Question: Which state is mentioned in the document?
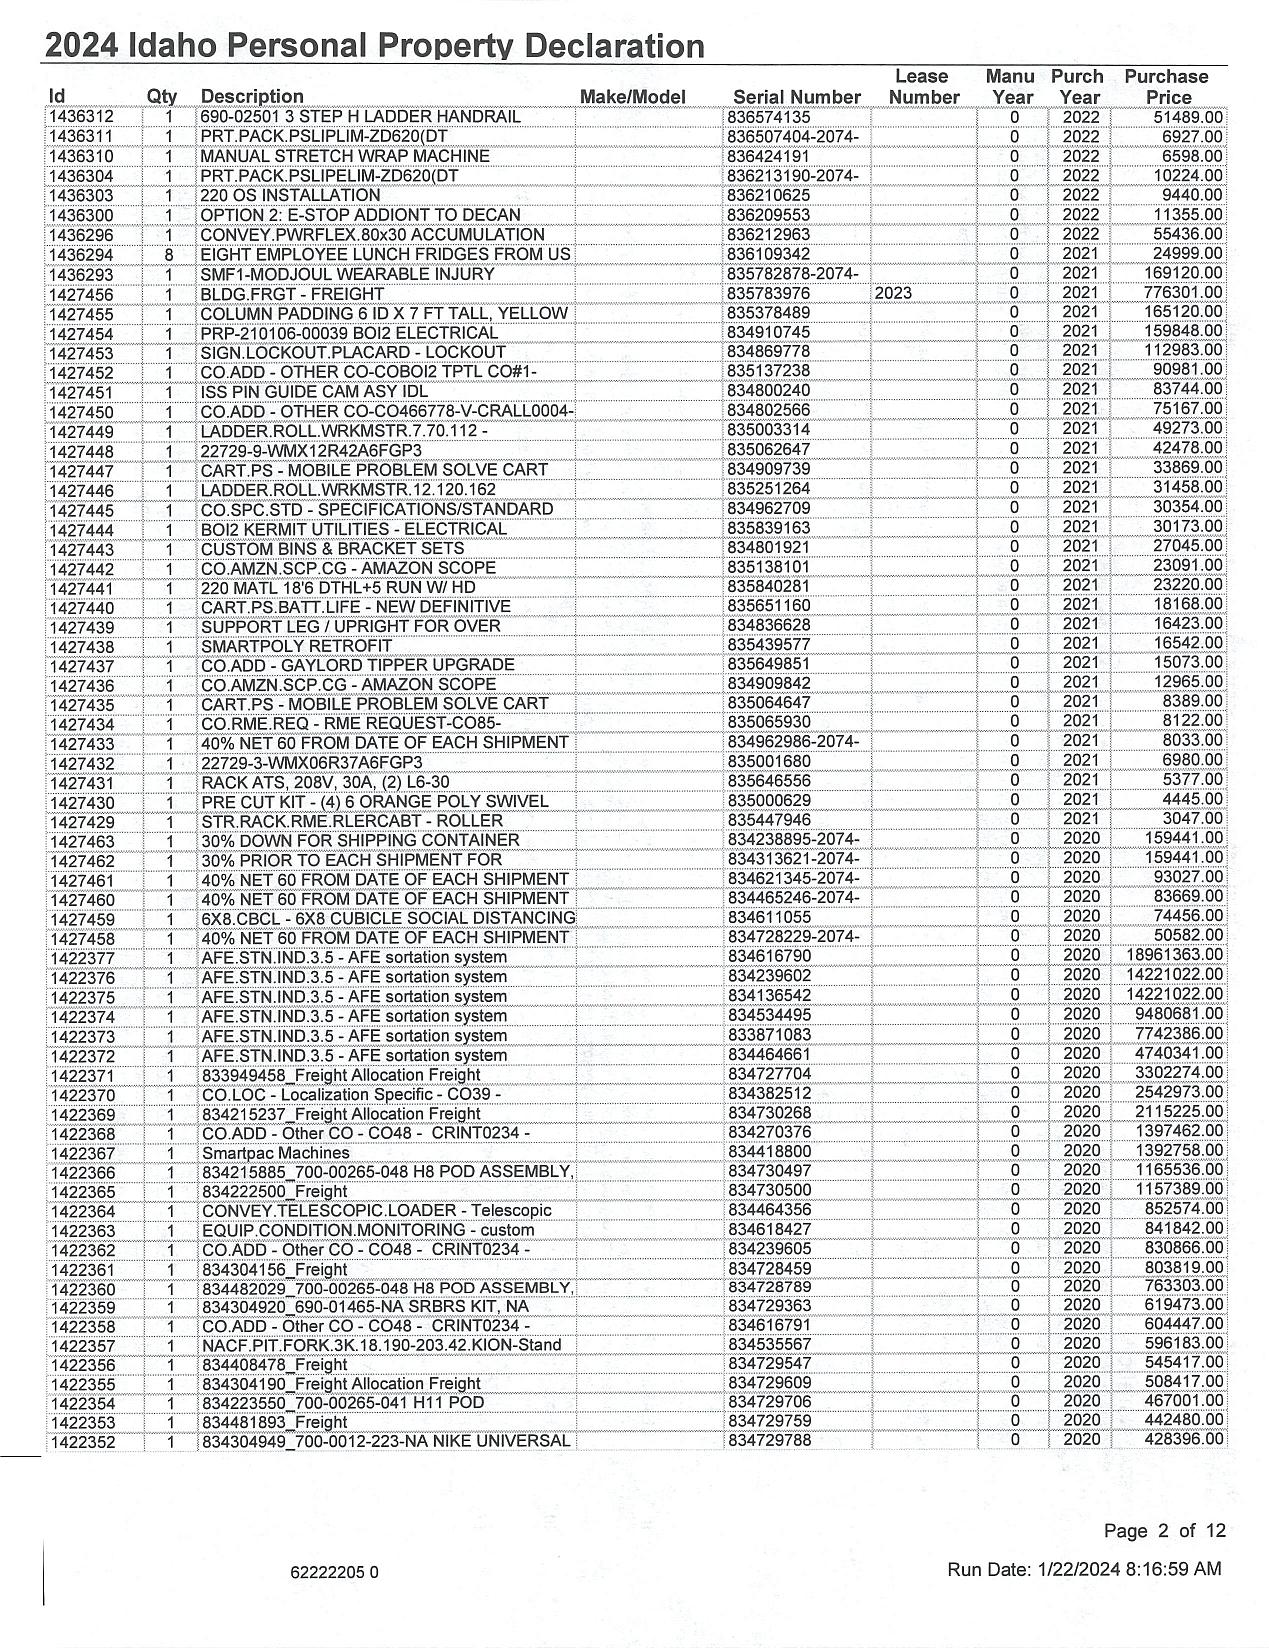
Answer: "Idaho"